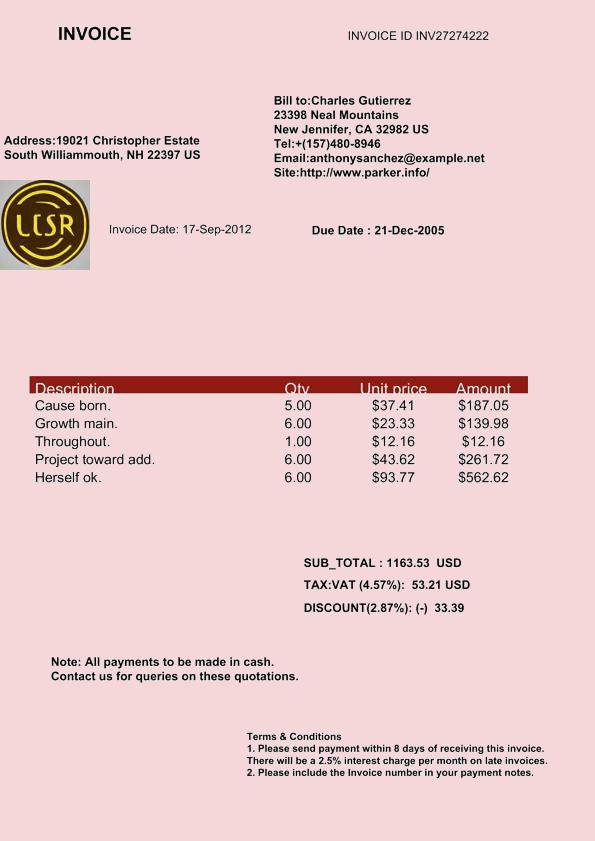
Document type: Invoice